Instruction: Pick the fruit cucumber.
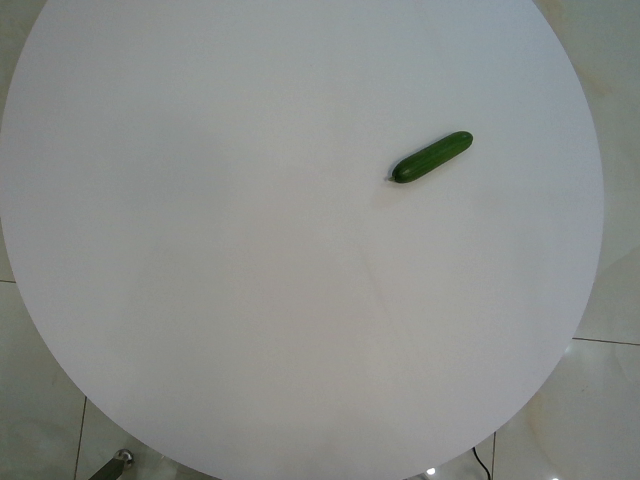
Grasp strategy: vertical